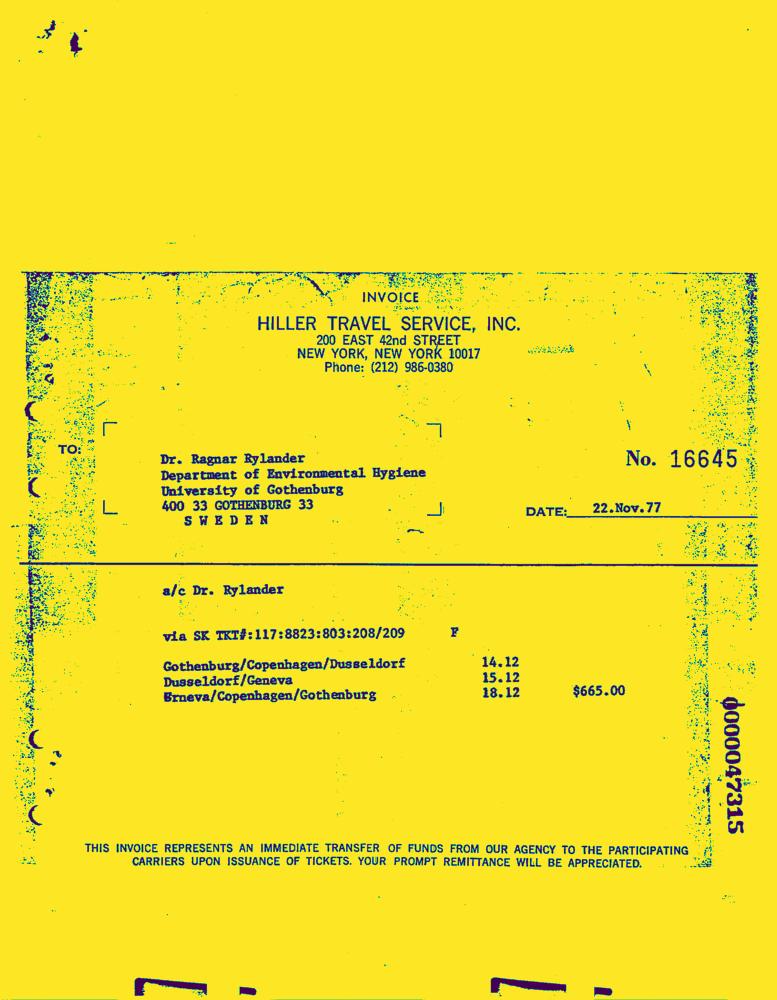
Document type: Invoice-Doc